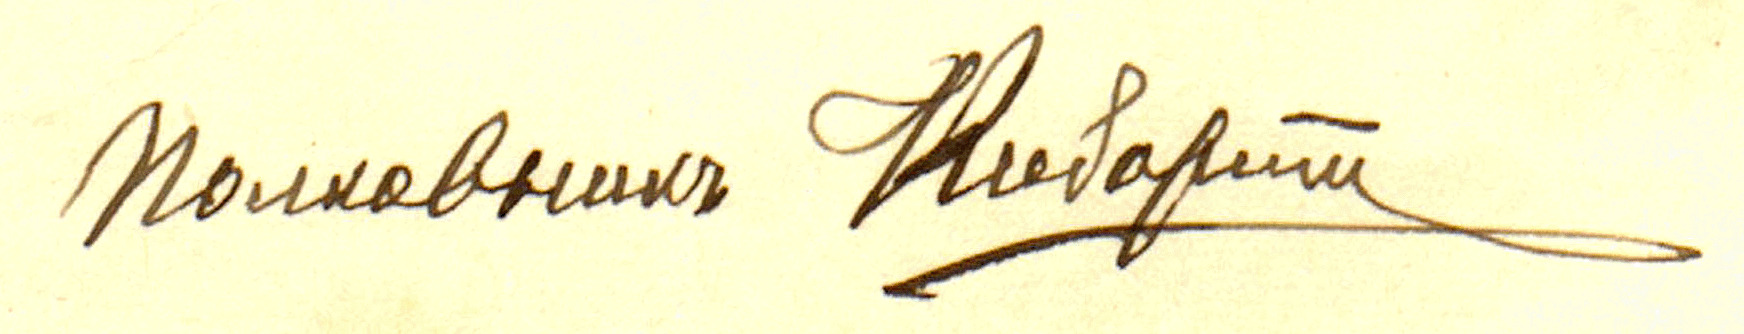
Signature of: q4219988